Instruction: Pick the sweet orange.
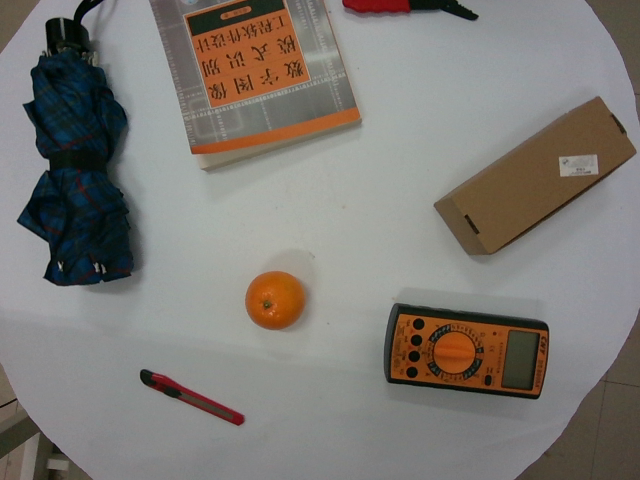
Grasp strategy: vertical